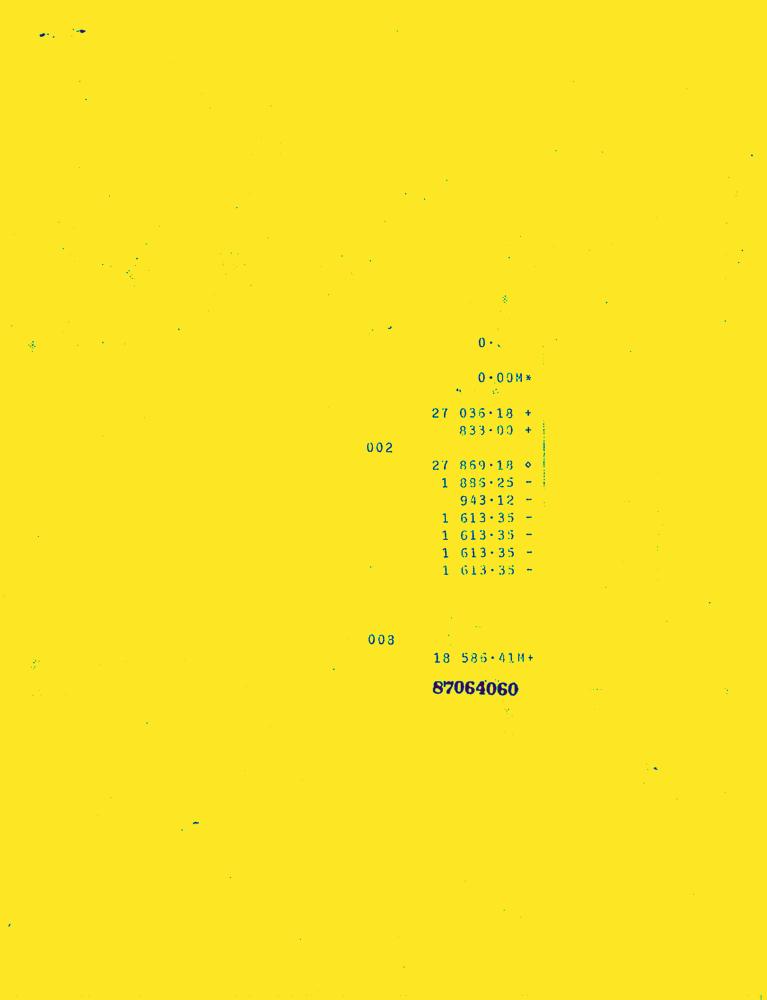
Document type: Invoice-Doc